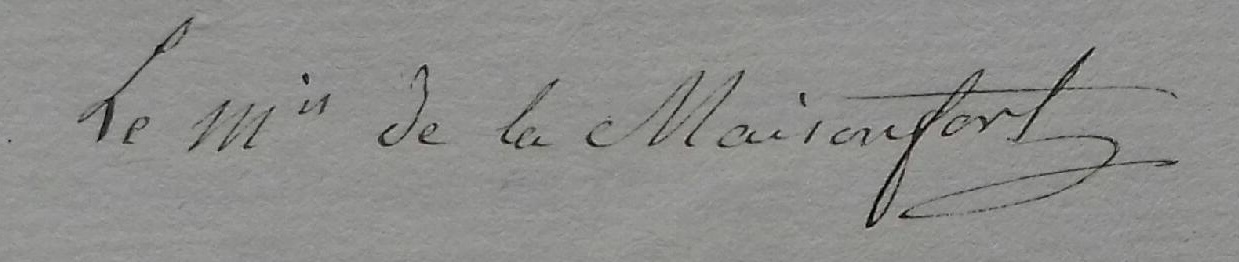
Signature of: antoine philippe dubois descours de la maisonfort